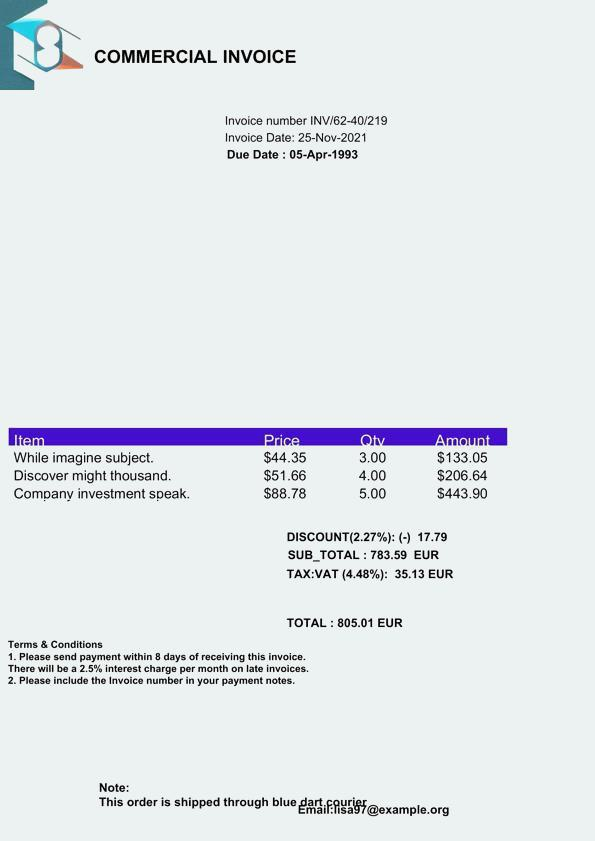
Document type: Invoice